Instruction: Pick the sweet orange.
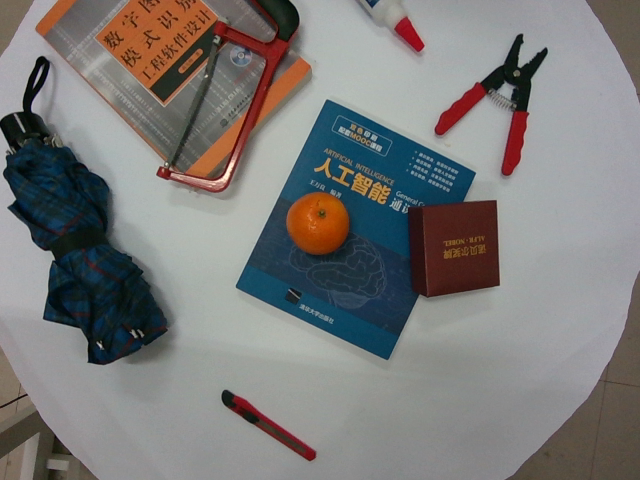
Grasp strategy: vertical